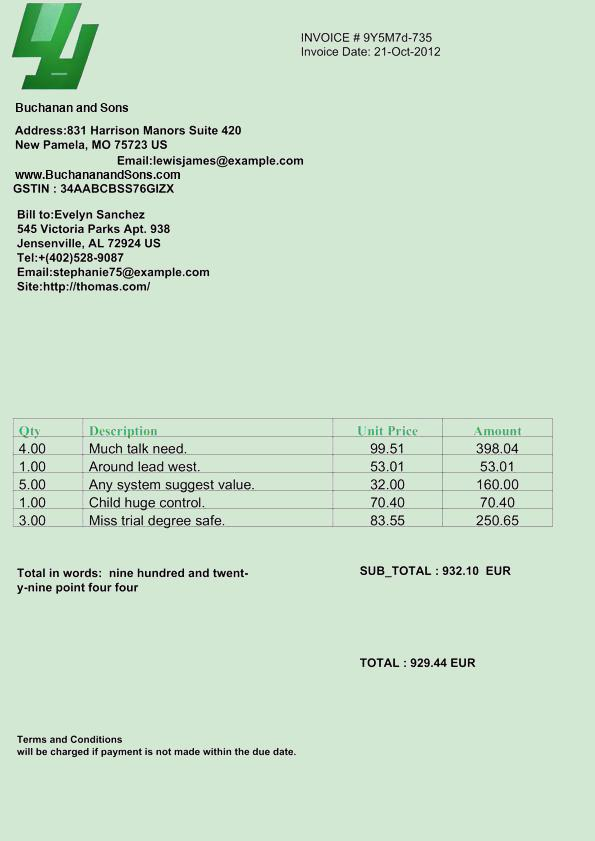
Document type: Invoice